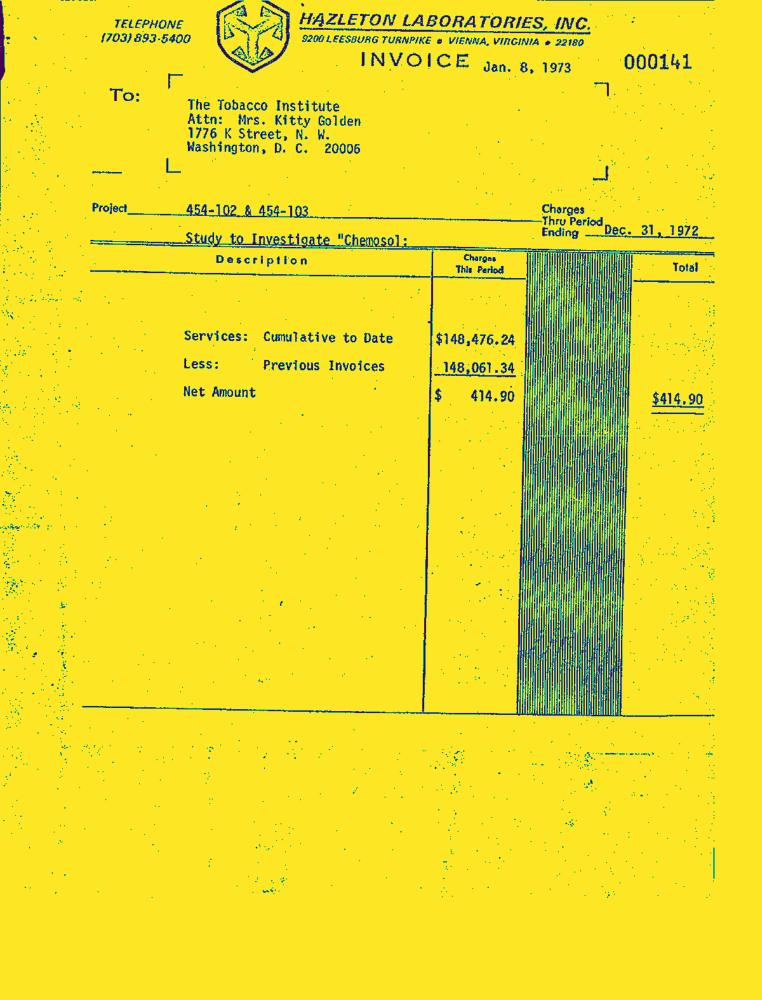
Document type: Invoice-Doc